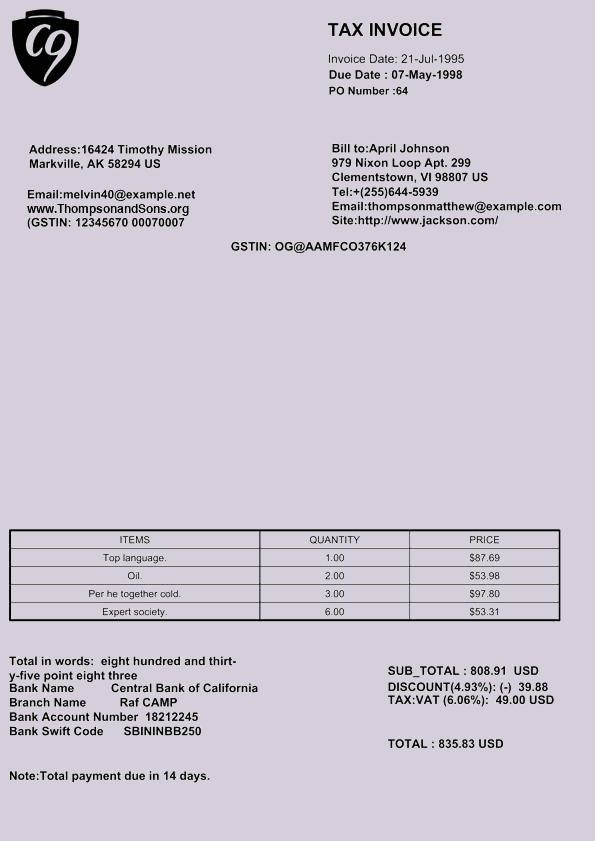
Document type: Invoice